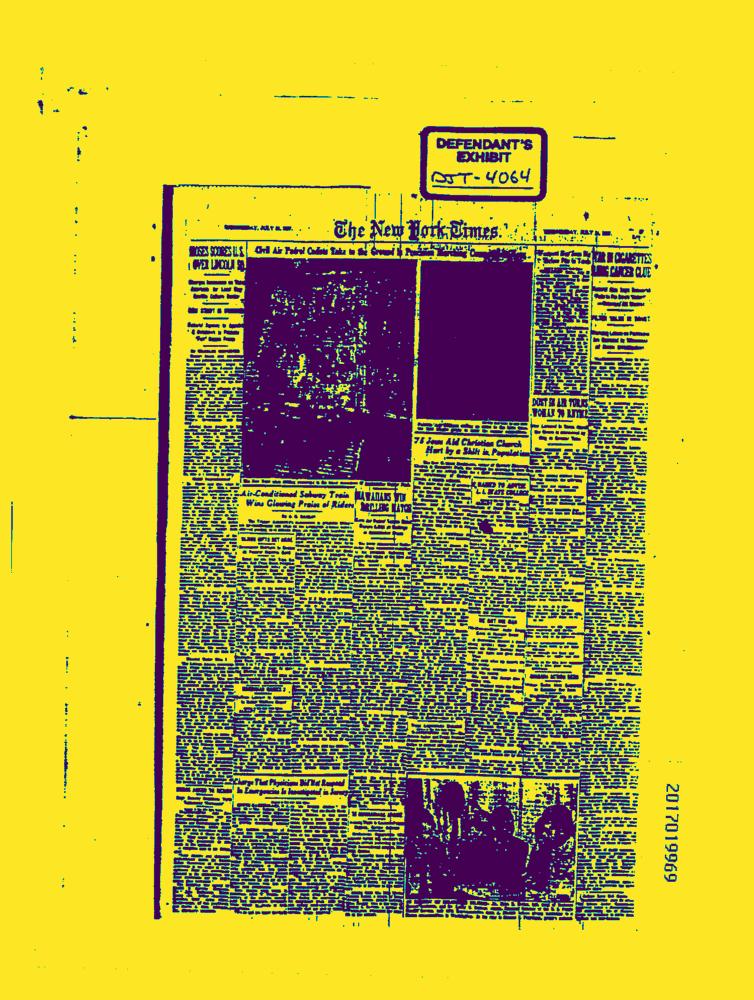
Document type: News-Article